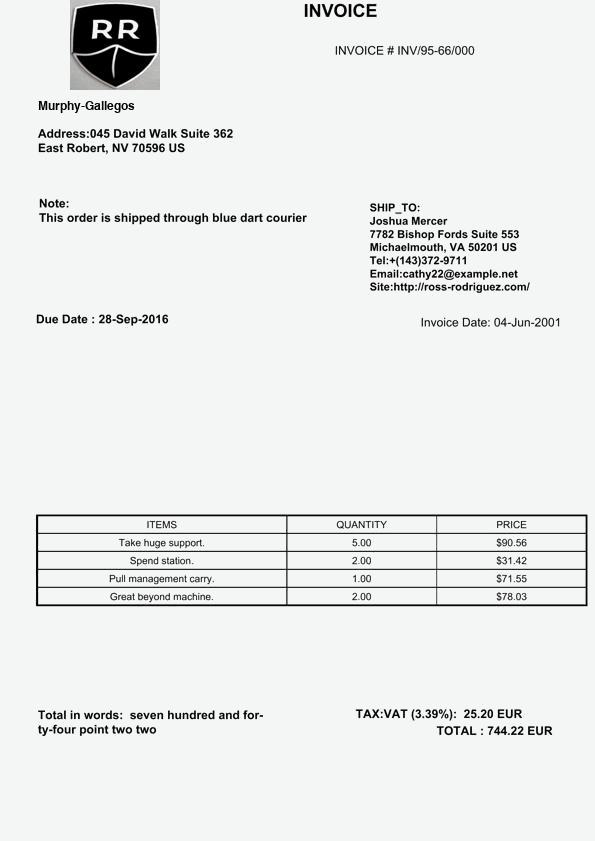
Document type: Invoice